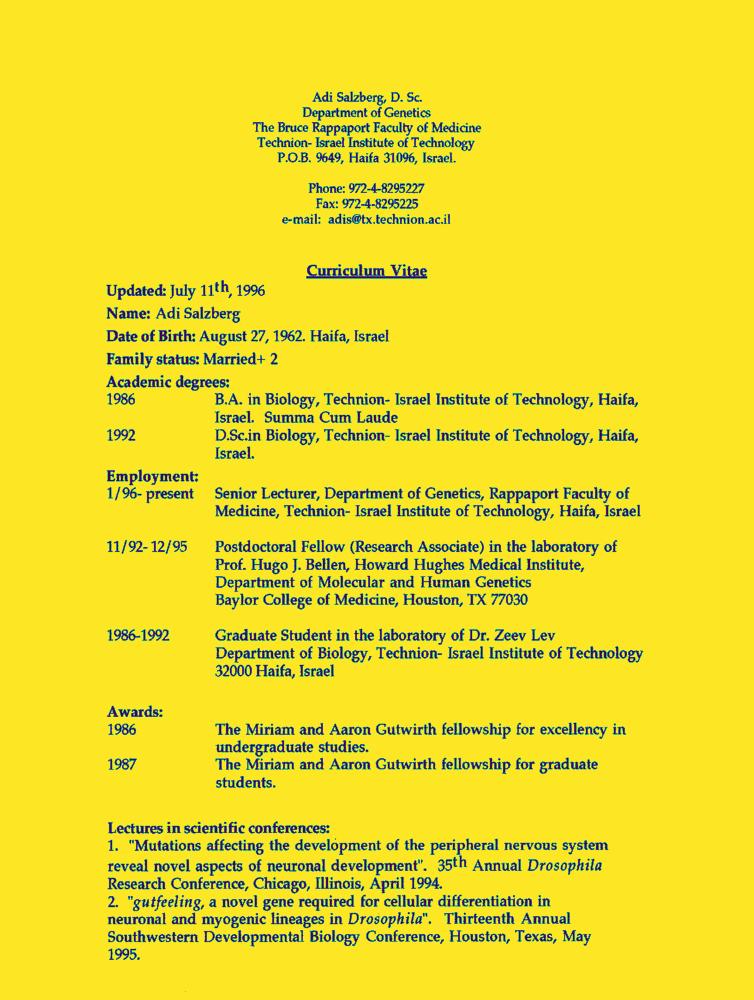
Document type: Resume-Doc